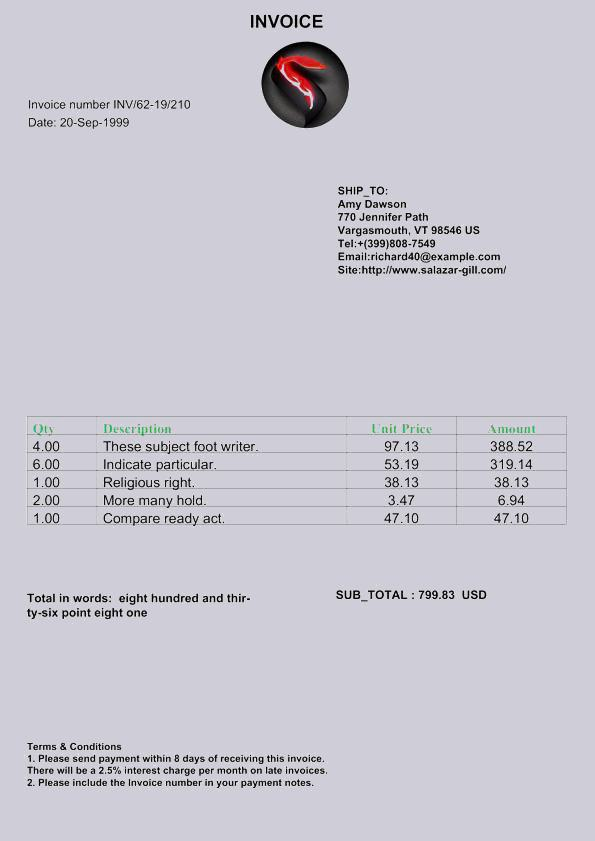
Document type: Invoice